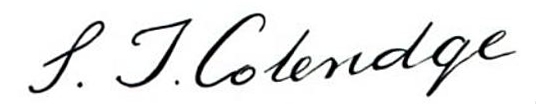
Signature of: samuel taylor coleridge